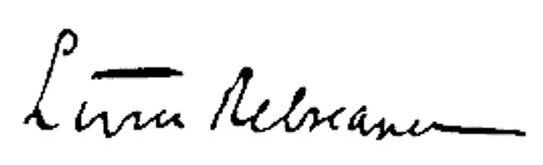
Signature of: liviu rebreanu